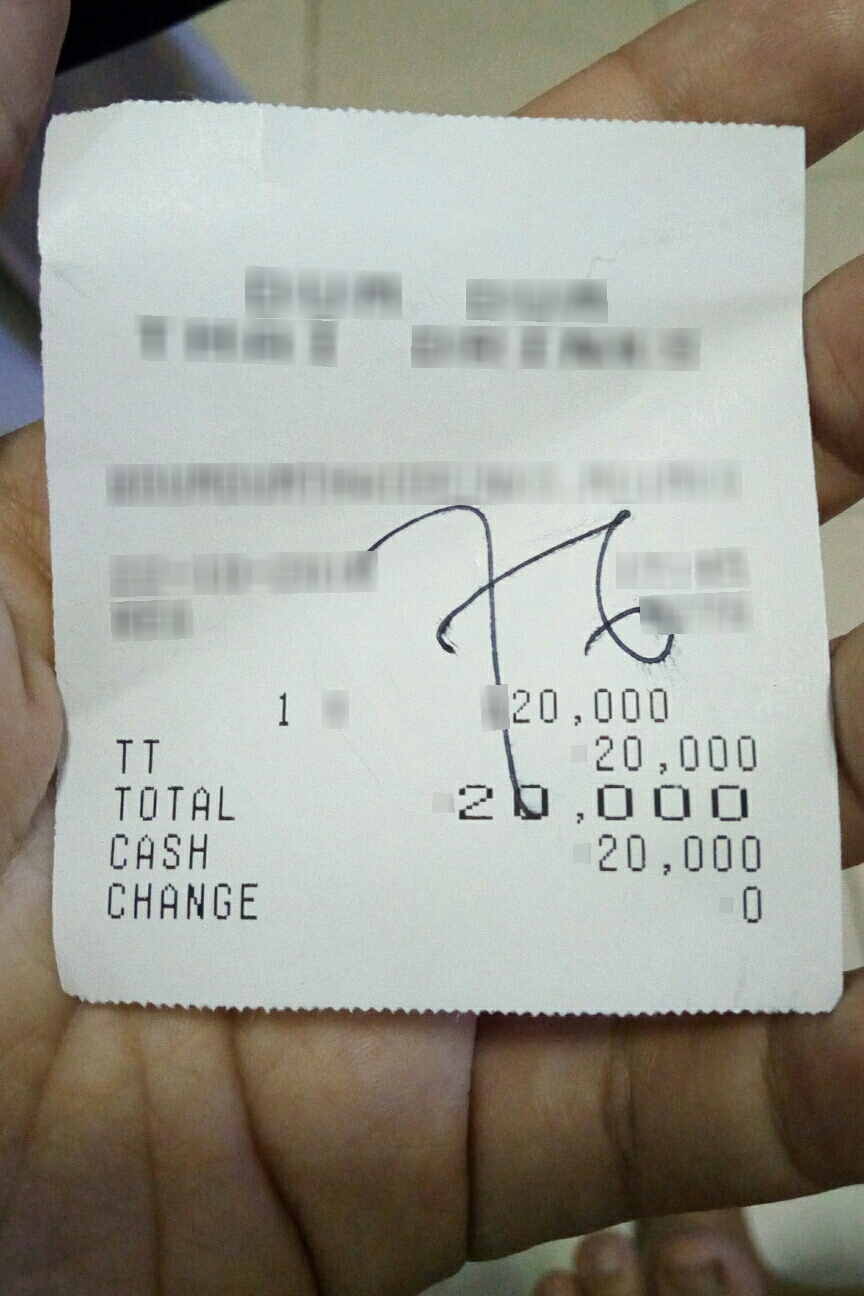
Receipt information:
total: 20,000
line_items: item_name: TT
item_value: 20,000
item_quantity: 1